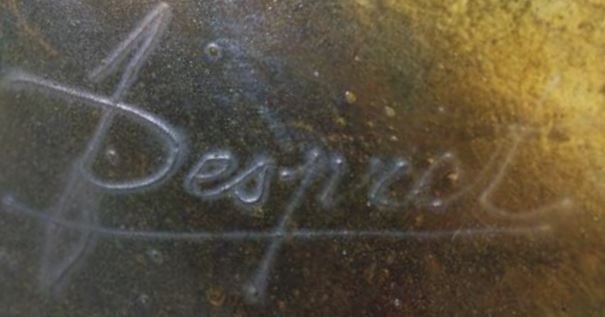
Signature of: georges despret